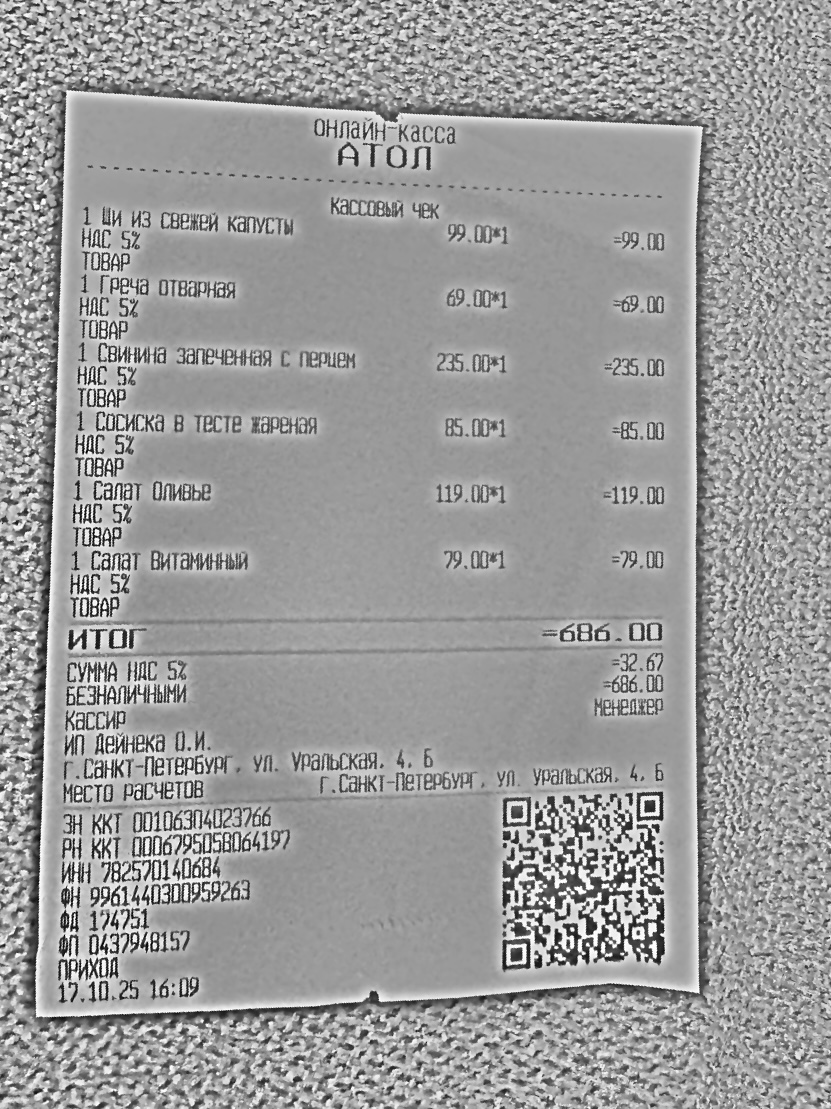
Продавец: ИП Дейнека О.И.
ИНН: 782570140684
Дата: 17.10.25
Товары: 1 Щи из свежей капусты; 1 Греча отварная; 1 Свинина запеченная с перцем; 1 Сосиска в тесте жареная; 1 Салат Оливье; 1 Салат Витаминный
Количество: 1; 1; 1; 1; 1; 1
Цена: 99.00; 69.00; 235.00; 85.00; 119.00; 79.00
Сумма: 99.00; 69.00; 235.00; 85.00; 119.00; 79.00
Итого: 686.00